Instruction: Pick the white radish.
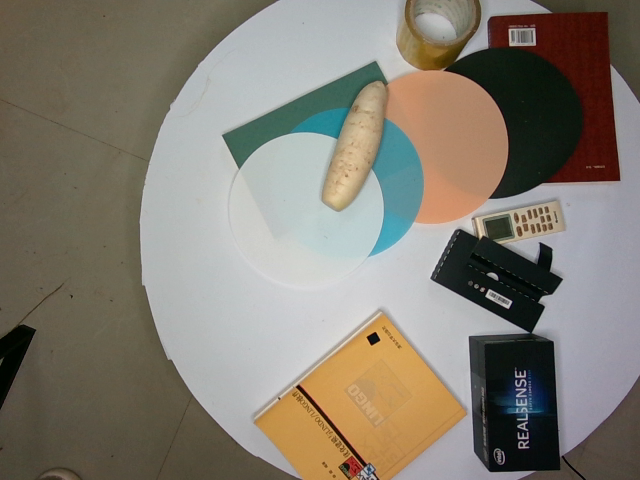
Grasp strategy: vertical